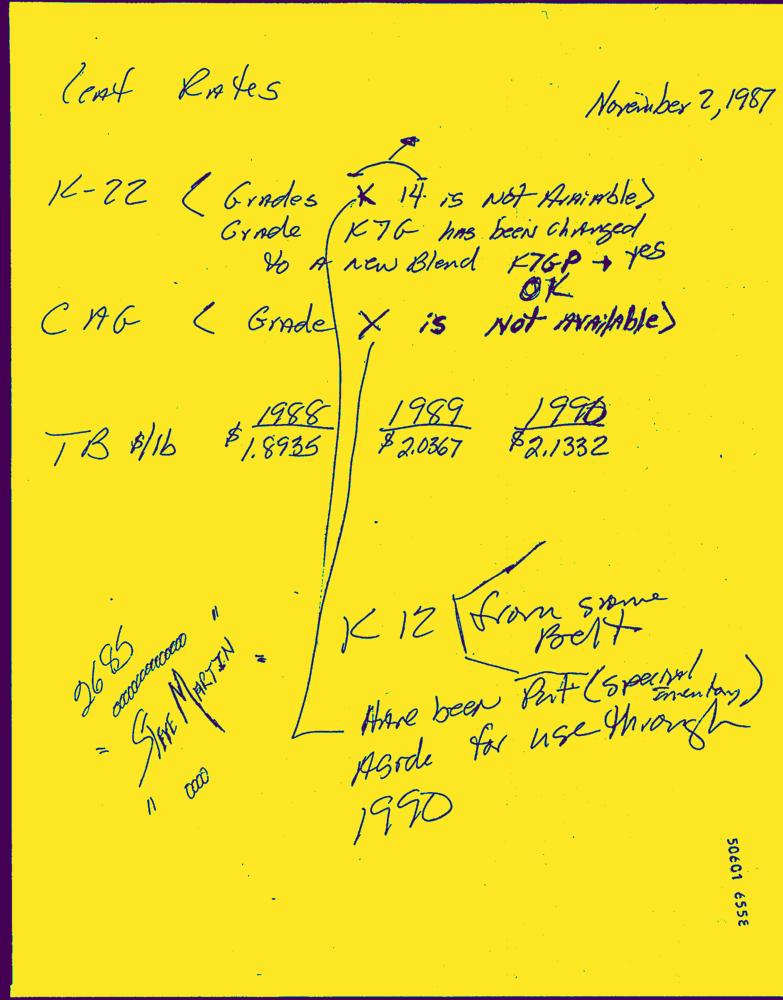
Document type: Hand-Written